Patient: Female, age 41
A 41-year-old Korean woman complained of a slight cough without dyspnea or a fever. She was referred to our department by her primary care physician. She was affected by tuberculosis when she was 34 years of age in Korea and treated with unspecified chemotherapy; no signs of relapses occurred until 41 years of age. The precise data regarding her past clinical history in Korea were unavailable. Her hearing ability was lost completely due to unknown reasons. She had no history of diabetes mellitus or other immunosuppressive diseases. Physical examinations at the initial visit showed a height of 162.0 cm, body weight of 58.0 kg, arterial blood pressure of 102/58 mmHg, pulse rate of 74/min, and body temperature of 36.5  C. The breath sounds were decreased in the left lung. No lymphadenopathy was found. Her laboratory examinations are shown in Table 1. The white blood cell count was within the normal range and C-reactive protein (CRP) level was increased to 2.91 mg/dL. The carcinoembryonic antigen (CEA) value was normal, however, the soluble interleukin-2 receptor (sIL-2R) value was increased to 1094 U/mL. The blood glucose level was normal and HIV antibody was negative. The serum immunoglobulin levels were normal. Both CD4+ and CD8+ lymphocyte counts were in the normal ranges. An interferon-gamma release assay (Cellestis Company, QuantiFERON  TB Gold) was negative. The antigens for urine Streptococcus pneumoniae and Legionella pneumophila were negative. The bacterial culture, acid-fast bacilli smear and culture, and polymerase chain reaction (PCR) tests for Mycobacterium tuberculosis, M. avium, and Mycobacterium intracellulare of the sputum were all negative. A chest X-ray and CT scan showed a broad consolidation with an angiogram sign throughout the upper-lobe of left lung, however, other imaging findings such as cavity lesions, small nodules, and bronchiectasis were not observed (Fig. 1A-C). Lymph nodes around the arch of the aorta and under the carina of the trachea were slightly enlarged. PET/CT showed a high SUVmax of 26.9 on the consolidation shadow (Fig. 1D). Transbronchial aspiration cytology (TBAC) could not obtain adequate specimens from the consolidation due to stenosis of the left upper lobe bronchus. The cytodiagnosis, common bacterium culture, acid-fast bacilli smear and the PCR tests for M. tuberculosis, M. avium, and M. intracellulare of the lavage fluid were all negative. Furthermore, the acid-fast bacilli culture of the lavage fluid was negative. Thus, a CT-guided percutaneous needle lung biopsy was performed and the biopsy specimens showed caseous granulomas without atypical cells by hematoxylin and eosin (H&E) staining (Fig. 2), but no bacteria by Kinyoun staining. The bacterial culture, acid-fast bacilli smear, acid-fast bacilli culture and PCR tests for M. tuberculosis, M. avium, and M. intracellulare of the biopsy specimens were negative. The consolidation of the left lung enlarged and left pleural effusion developed one week following the lung biopsy (Fig. 1E). Thus, we performed a diagnostic puncture in the left thorax. The pleural effusion was lymphocyte predominant and serological tests showed a total protein (TP) concentration of 5.0 g/dL, albumin of 2.5 g/dL, lactate dehydrogenase (LD) of 223 IU/L, glucose of 95 mg/dL, immunoglobulin G (IgG) of 1216 mg/dL, and adenosine deaminase (ADA) of 84.3 U/L. Effusion specimens were negative for antinuclear antibody (ANA) and rheumatoid factor (RF). The acid-fast bacilli smear and PCR tests for M. tuberculosis, M. avium, and M. intracellulare of the effusion were all negative Finally, M. avium was cultured from the left pleural effusion and we diagnosed the patient with M. avium infection.
Because ethambutol (EB) was thought to be unsuitable due to her complete hearing loss, combination chemotherapy with rifampicin (RFP) 450 mg, clarithromycin (CAM) 800 mg, and levofloxacin (LVFX) 500 mg were administered. The chest image significantly improved after two years of this chemotherapy (Fig. 1F).
Keywords: angiogram sign, maximum standardized uptake value (suvmax), mycobacterium avium, positron emission tomography (pet)/computed tomography (ct)
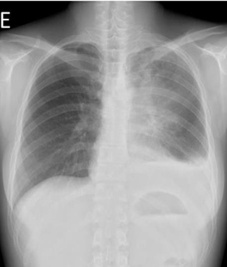
Image caption: CT. scan at the initial visit revealed broad consolidation with a positive angiogram sign (arrow) throughout the upper-lobe of the left lung.